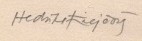
Signature of: hedvika krejčová